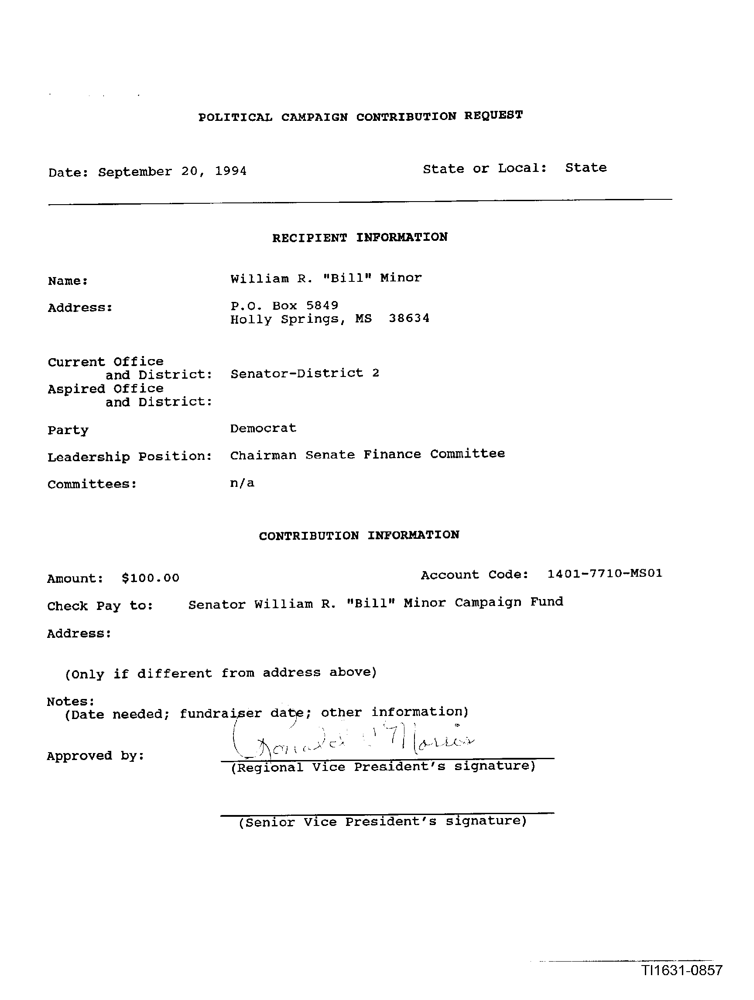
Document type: Invoice